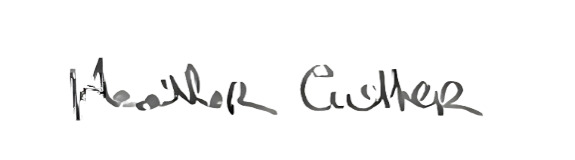
Signature of: heather cutler